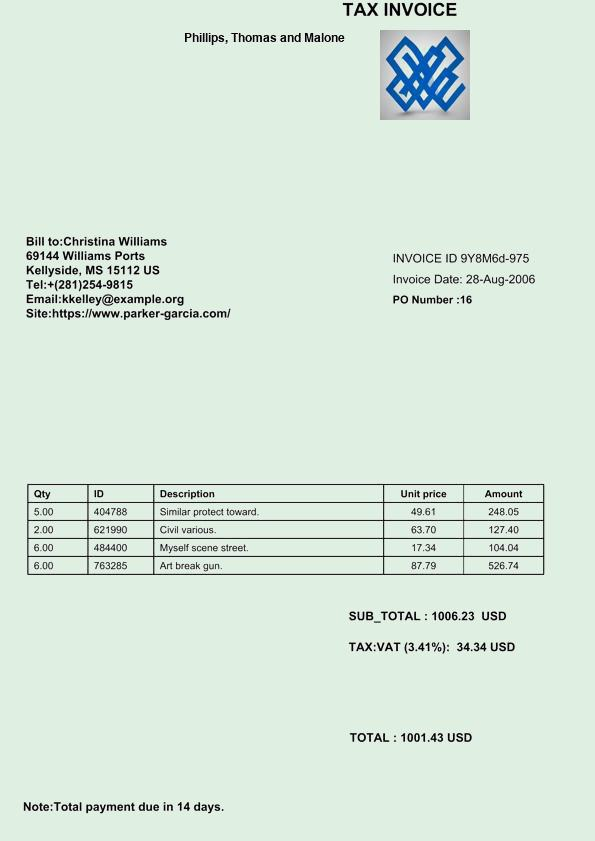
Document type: Invoice